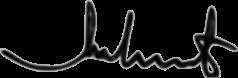
Signature of: miloš minić